Question: What might the diagnosis be?
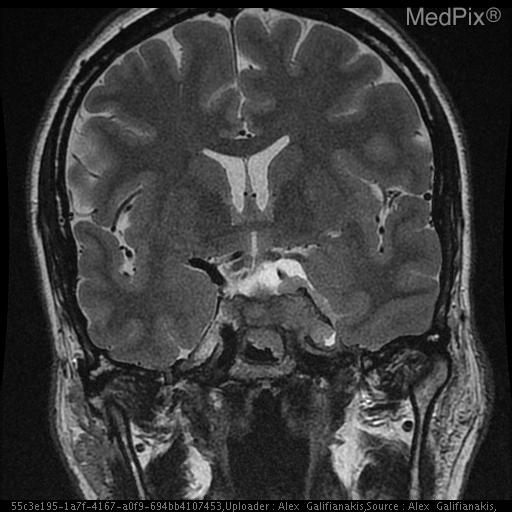
Answer: The possible diagnosis includes Meningioma with adjacent arachnoid cyst
Cystic Meningioma
Invasive pituitary adenoma
Metastasis
Schwannoma.